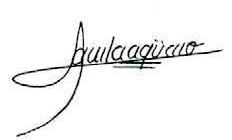
Signature of: maría luisa ávila agüero